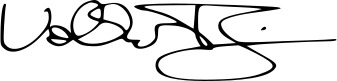
Signature of: volker epping